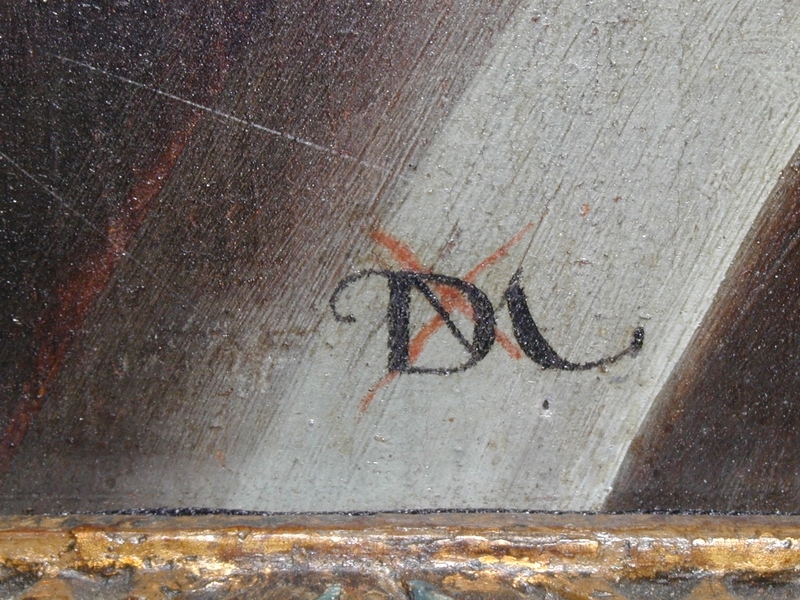
Signature of: dietrich meuss